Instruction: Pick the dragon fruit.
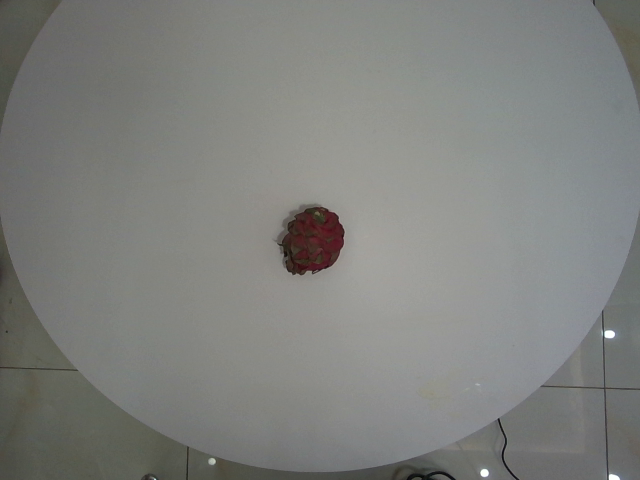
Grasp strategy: vertical